Question: How does the patient history play a role?
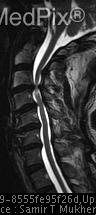
Answer: The patient's history of 57 year old man with 4 weeks of gradually progressive right lower extremity weakness and gait instability, now acutely worsening. is key in understanding the case.